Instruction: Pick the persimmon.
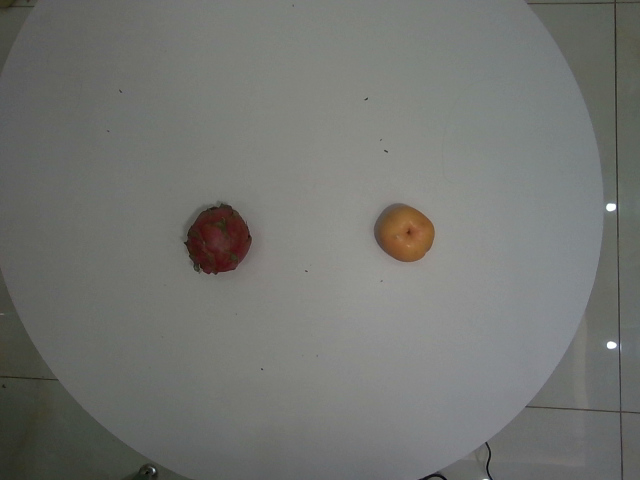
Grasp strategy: vertical